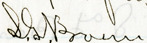
Signature of: solomon g brown